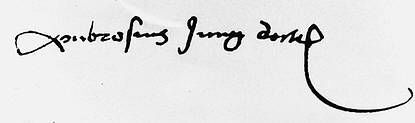
Signature of: ambrosius jung